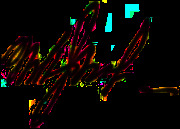
Signature of: morris ketchum jesup